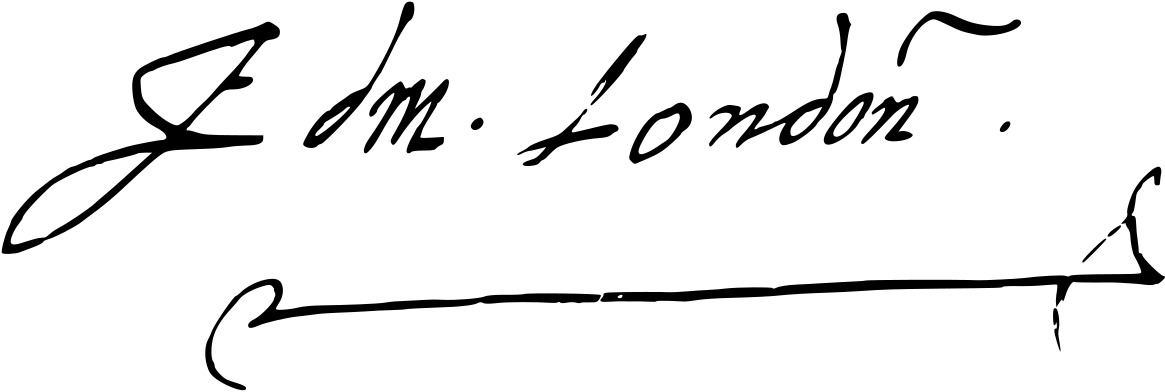
Signature of: edmund grindal